Question: What do the imaging results show?
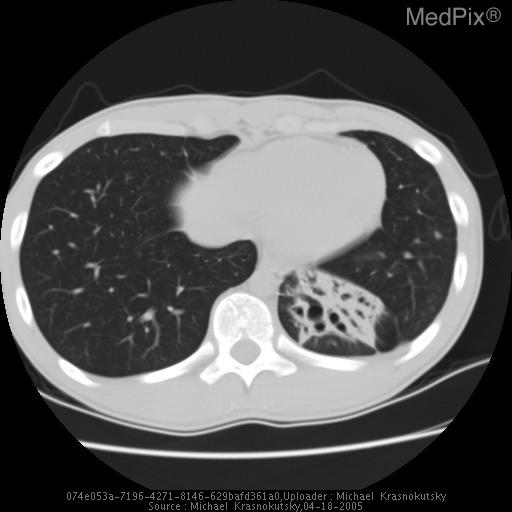
Answer: The imaging shows •  Chest radiograph demonstrates opacity in LLL.   Thin slice CT with IV contrast in arterial phase demonstrates no abnormal vessels extending to this consolidation to indicate that this may be a sequestration.

•  A repeat chest radiograph and a CT after 10 day antibiotic therapy demonstrates partial resolution of retrocardiac opacity.  CT shows segmental bronchiectasis most likely resulting from numerous prior infections. Patient was rescanned after 10 days of antibiotic treatment and respiratory therapy. Axial CT in lung window demonstrates clearance of intrabronchial material and dilated bronchial tree consistent with bronchiectasis..